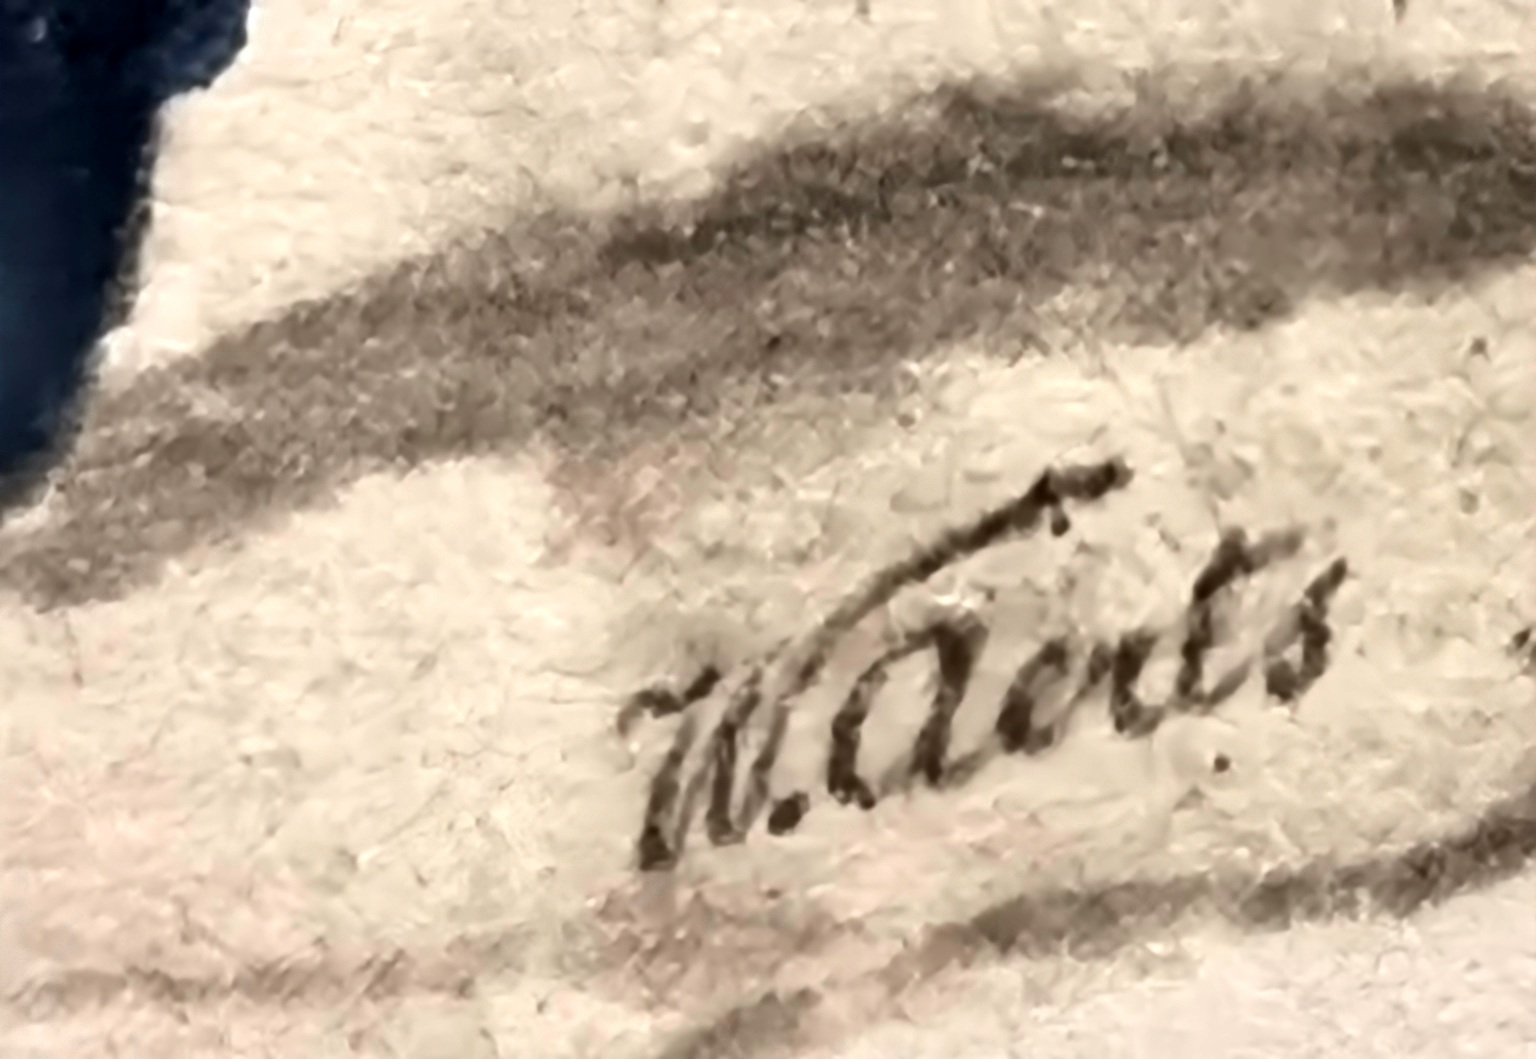
Signature of: winand aerts